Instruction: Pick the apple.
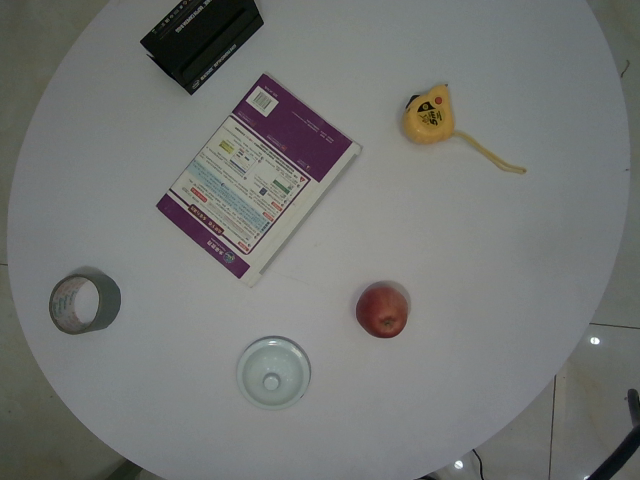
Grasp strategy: vertical